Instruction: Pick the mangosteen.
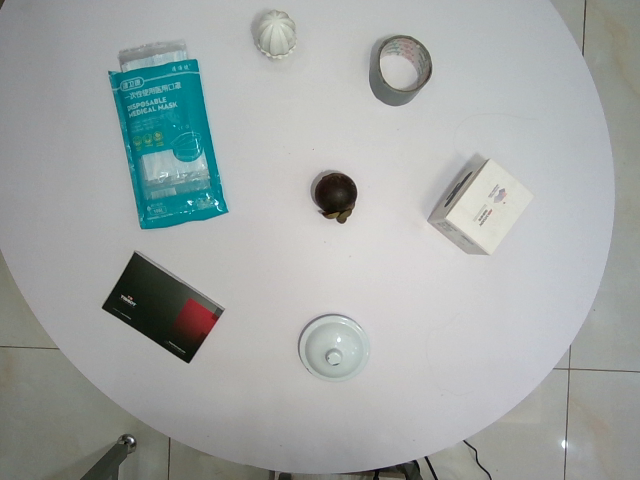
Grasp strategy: vertical